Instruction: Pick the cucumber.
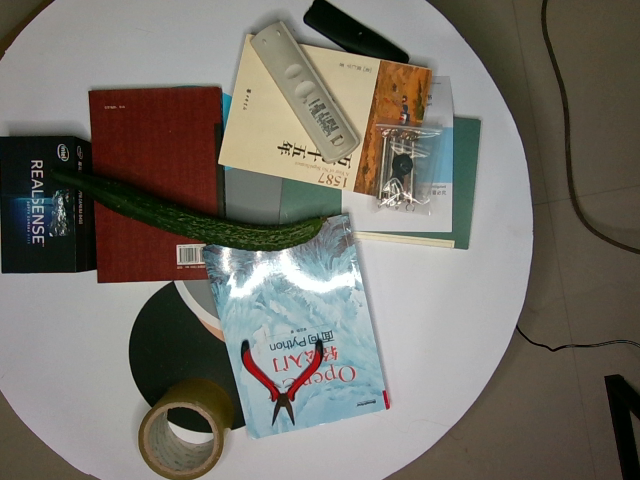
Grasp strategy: vertical